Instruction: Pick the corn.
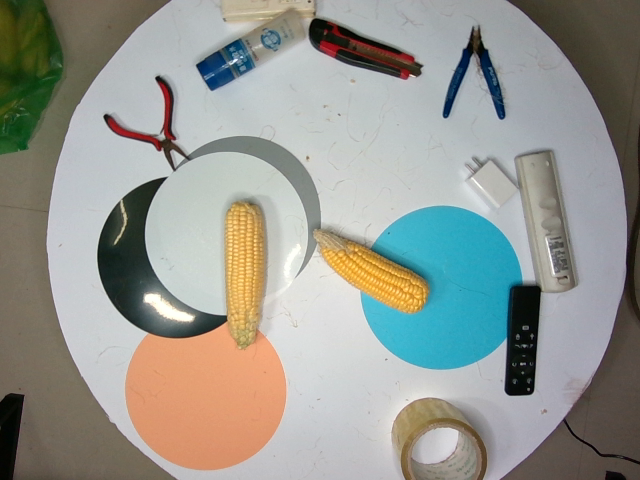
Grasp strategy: vertical